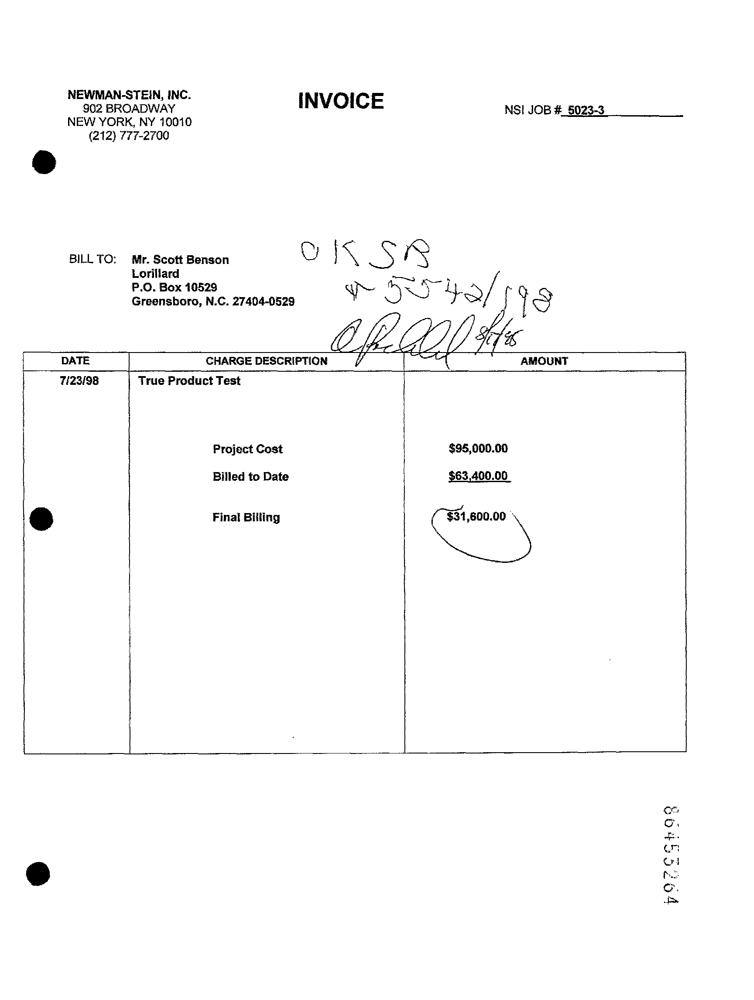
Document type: Invoice